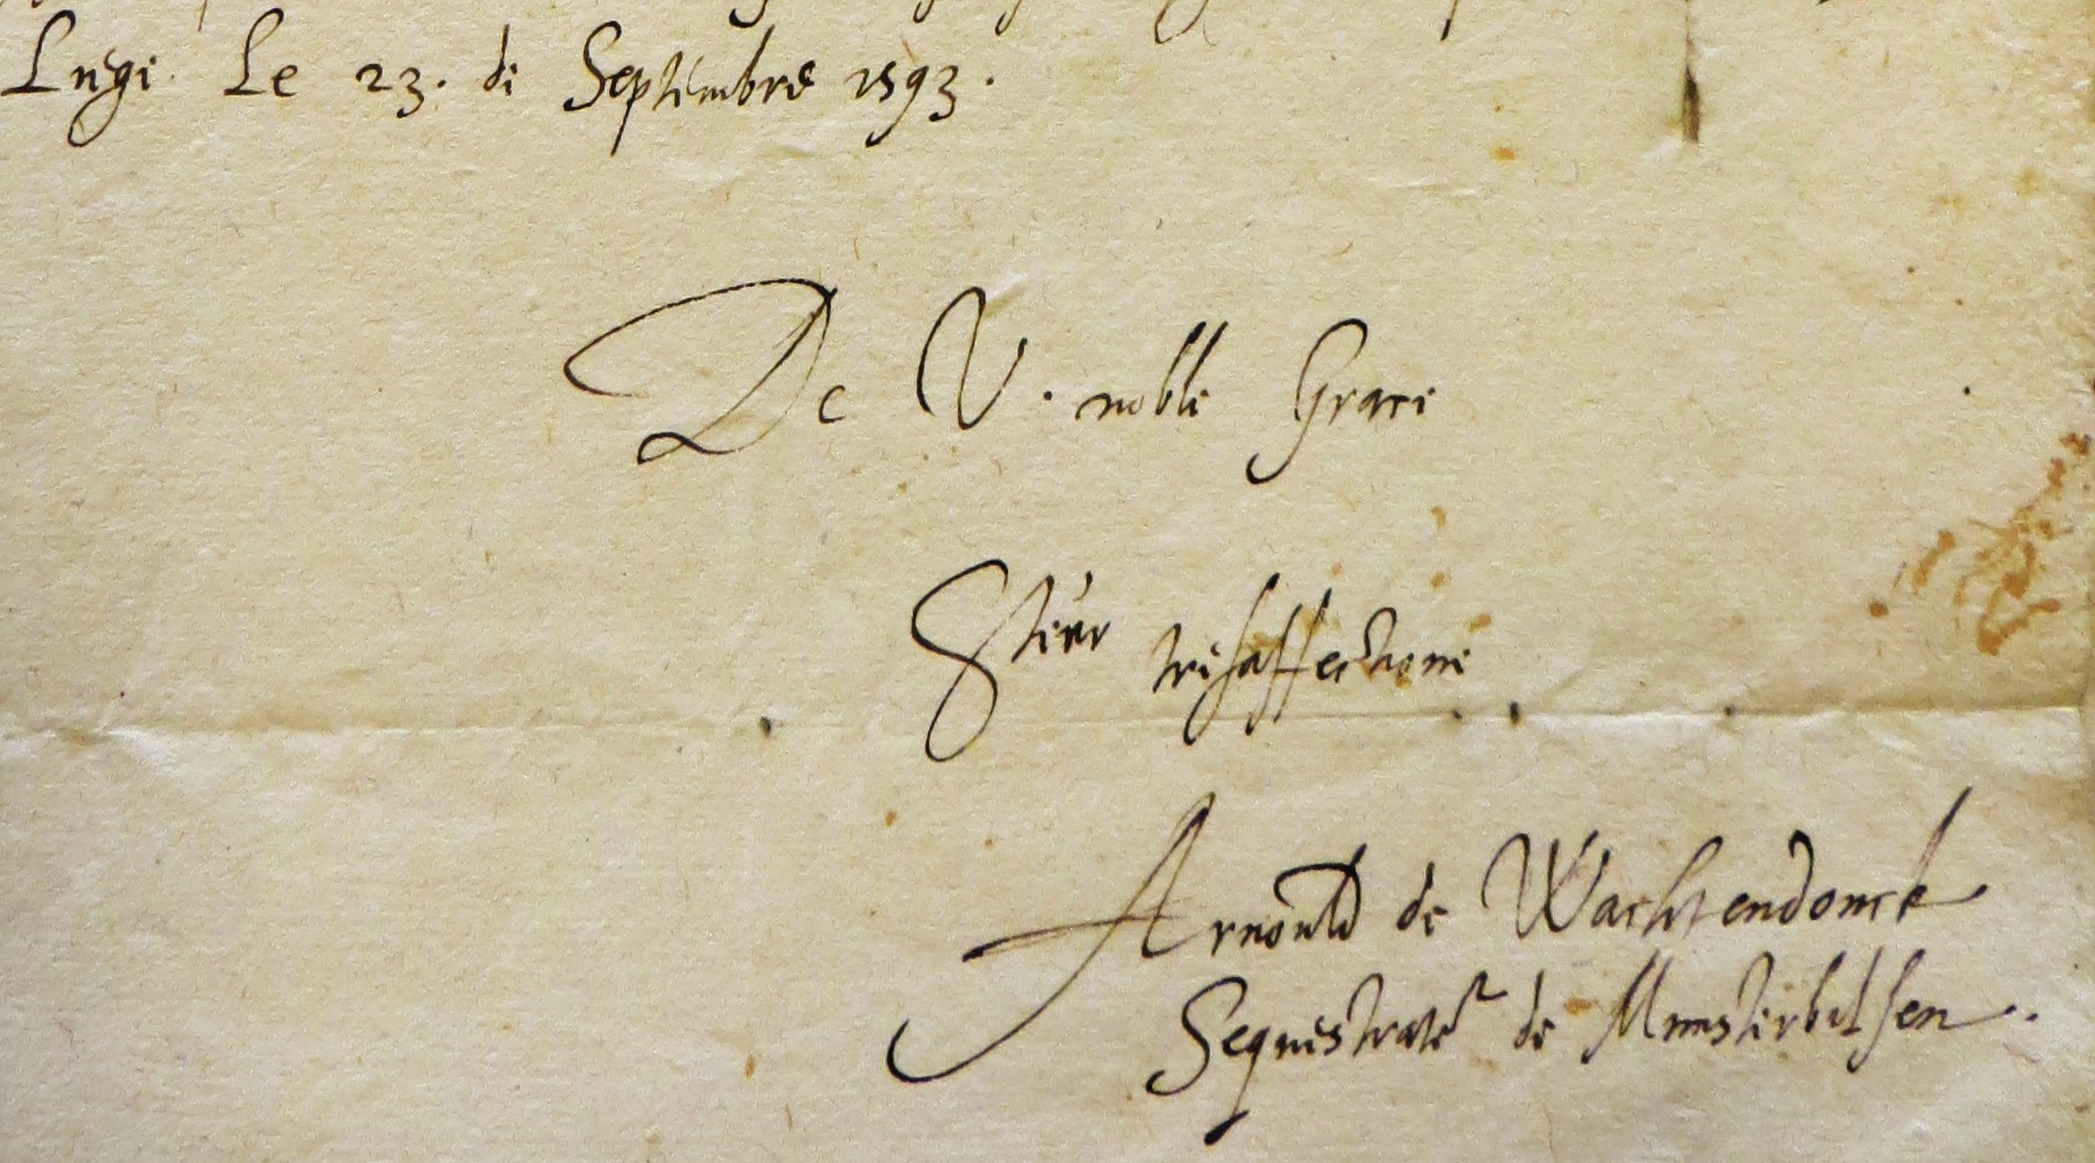
Signature of: arnold wachtendonck